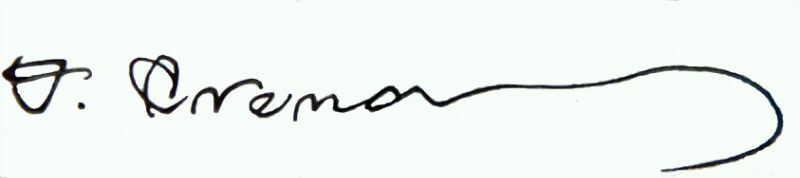
Signature of: alexander stepanets